Can you pull out the amount in words, numerical amount, payee's name, date of the cheque, and the bank's name from the image?
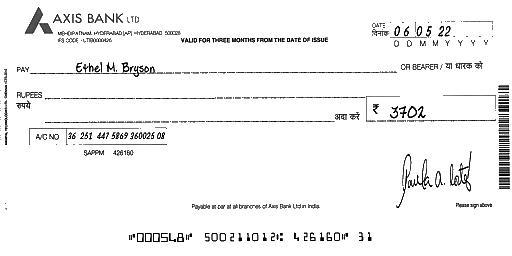
amt_in_words:
amt_in_figures: 3702
payee_name: Ethel M. Bryson
bank_name: AXIS BANK
cheque_date: 06/05/22